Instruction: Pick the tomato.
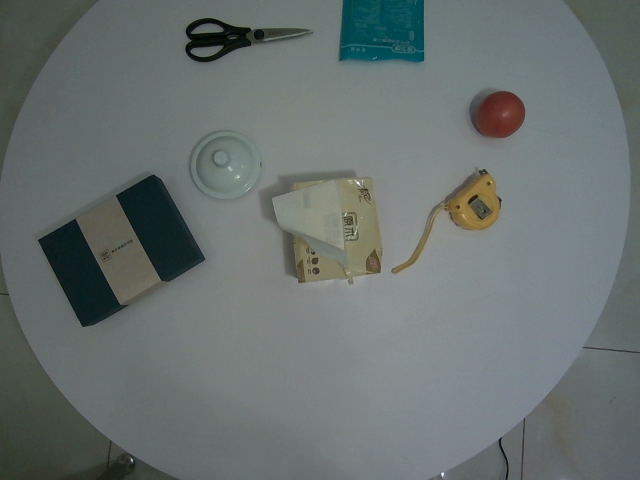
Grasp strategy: vertical